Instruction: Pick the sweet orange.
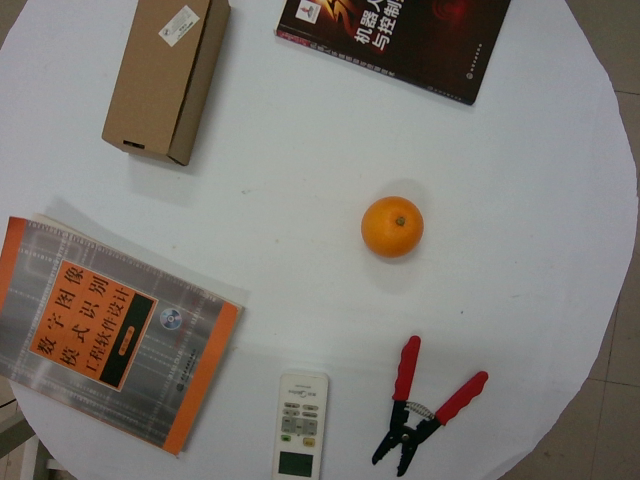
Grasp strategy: vertical